Retrieve the amount in words, amount in figures, name of the payee, date on the cheque, and the bank name from the image.
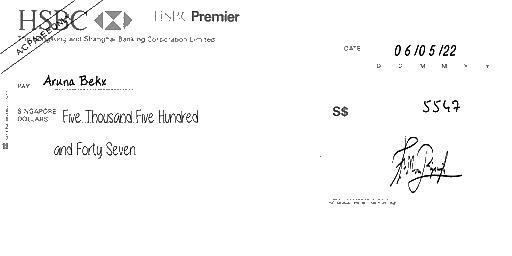
amt_in_words: Five Thousand Five Hundred and Forty Seven
amt_in_figures: 5547
payee_name: Aruna Bekx
bank_name: HSBC
cheque_date: 06/05/22